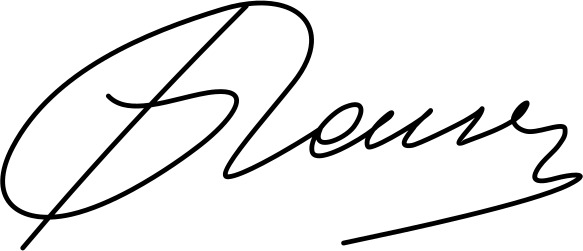
Signature of: kryepiskop paisi